Question: What are the imaging findings?
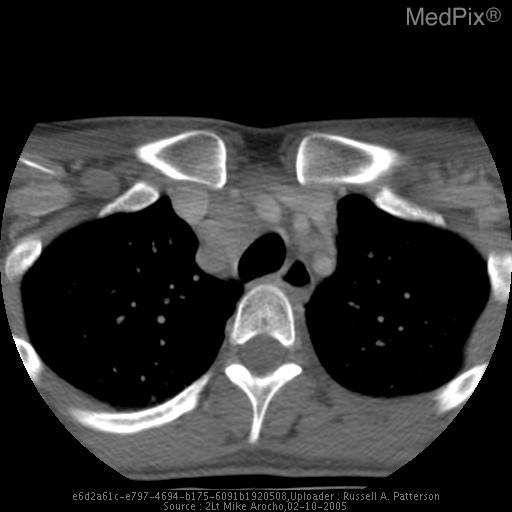
Answer: The imaging shows •  CXR: Enlargement of the right paratracheal stripe (8mm).
•  CT, neck:  2.4 x 2.4 cm mediastinal mass (enlarged lymph node) CT Slice Image (Axial)- enlarged lymph nodes anterior to trachea.